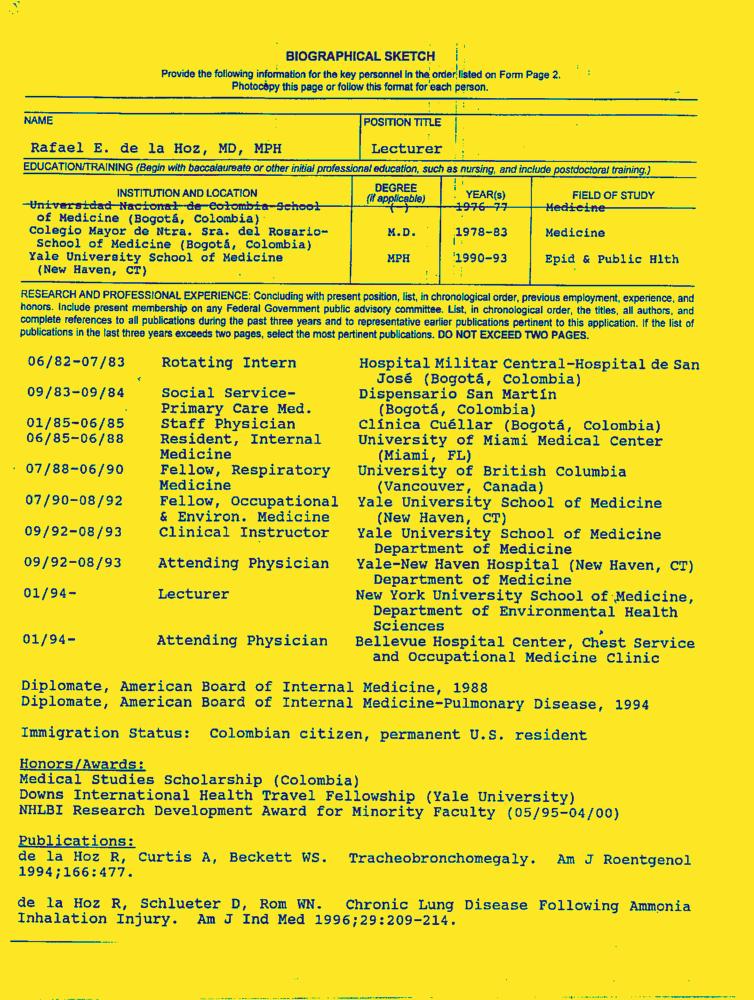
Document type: Resume-Doc